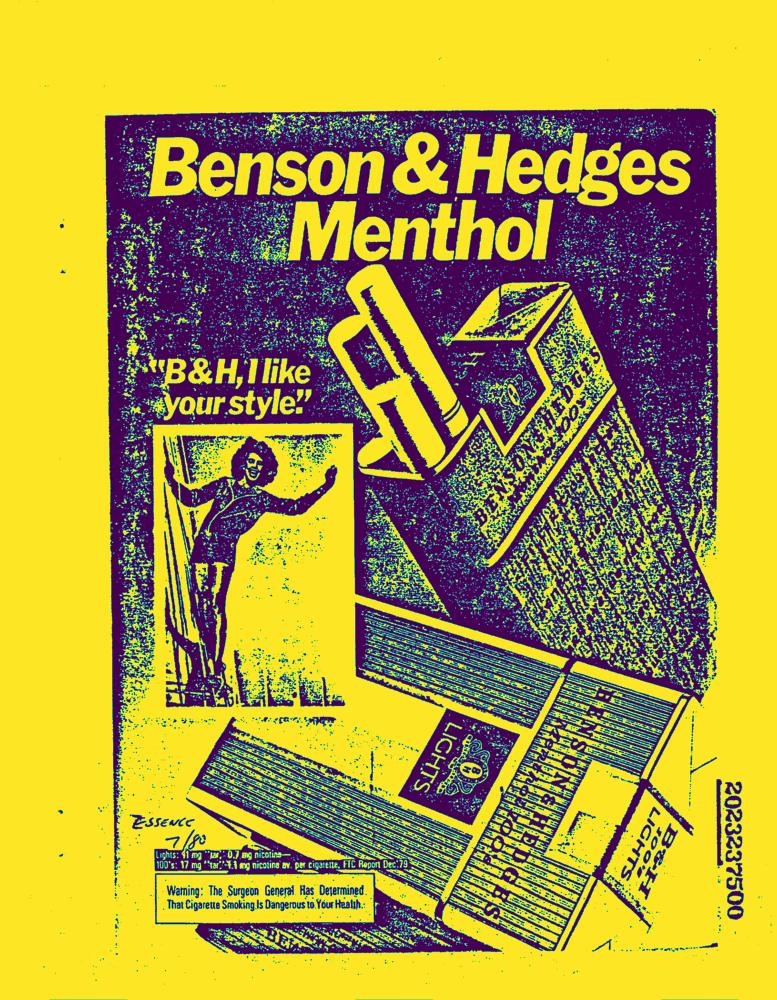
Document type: AD